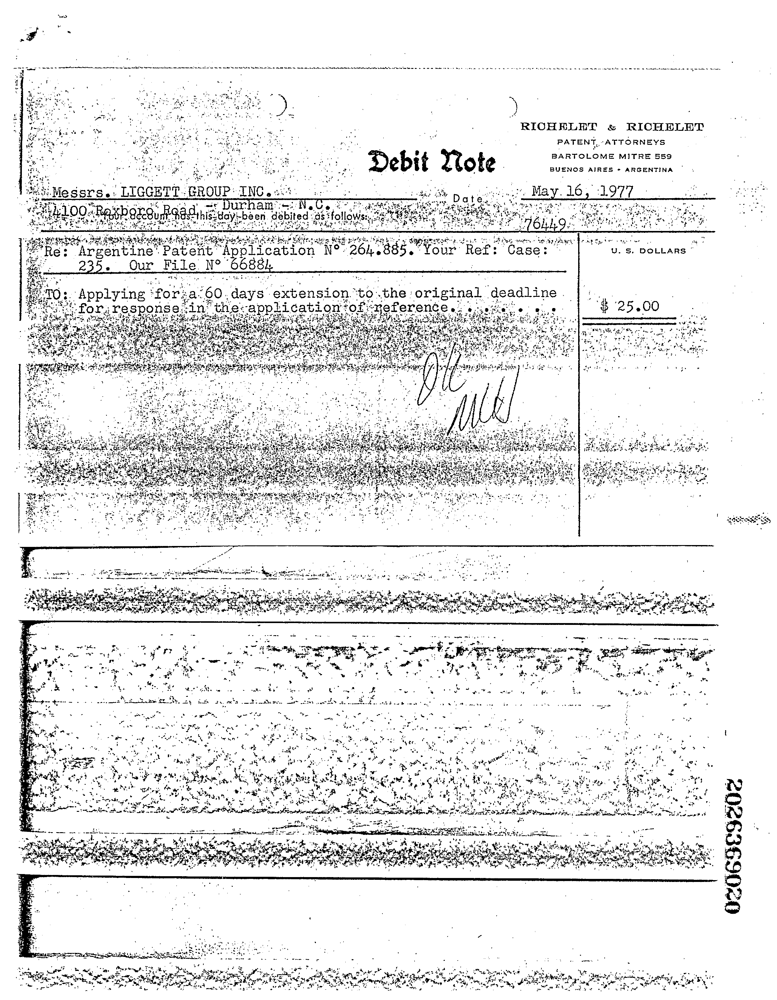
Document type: Invoice